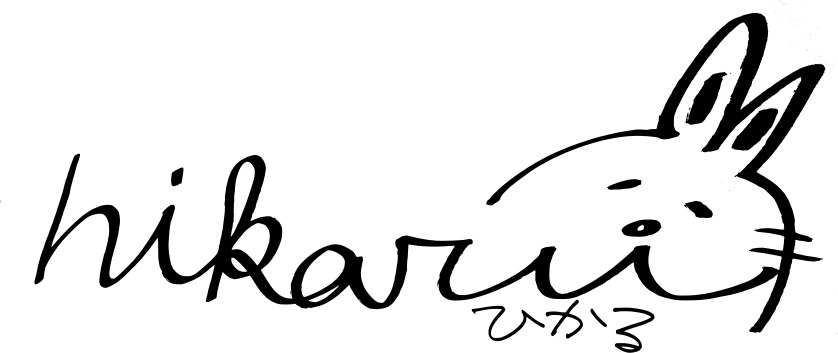
Signature of: hikaru minazuki